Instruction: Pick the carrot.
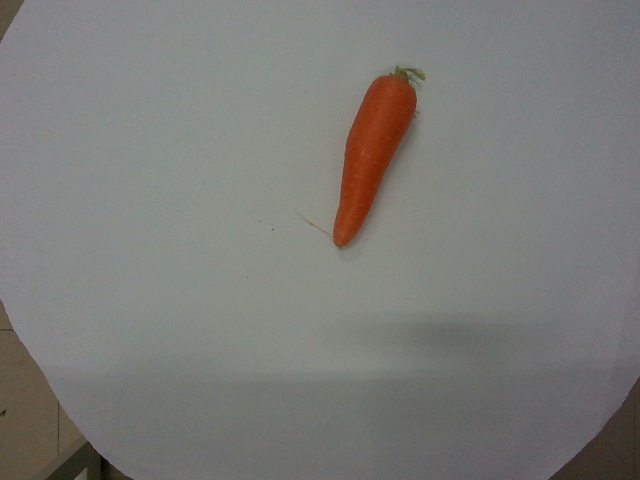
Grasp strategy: vertical